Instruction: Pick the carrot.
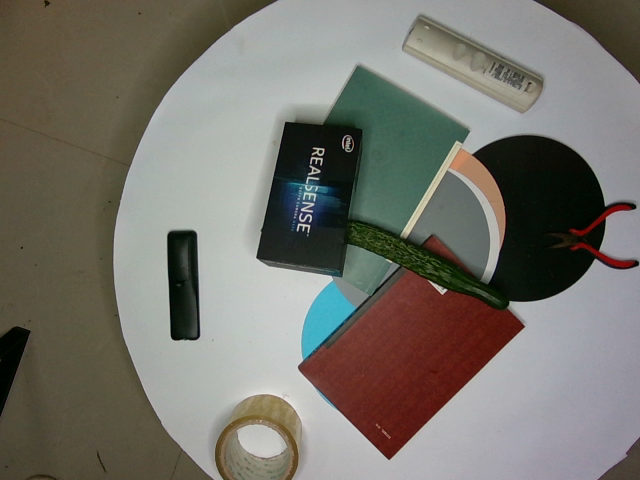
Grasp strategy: vertical